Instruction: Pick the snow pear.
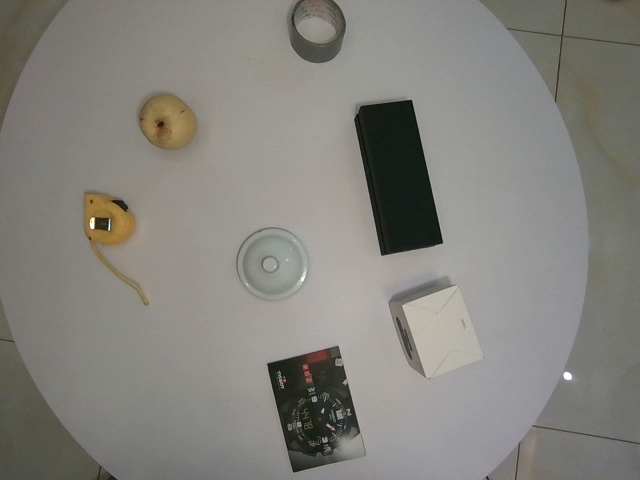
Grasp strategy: vertical